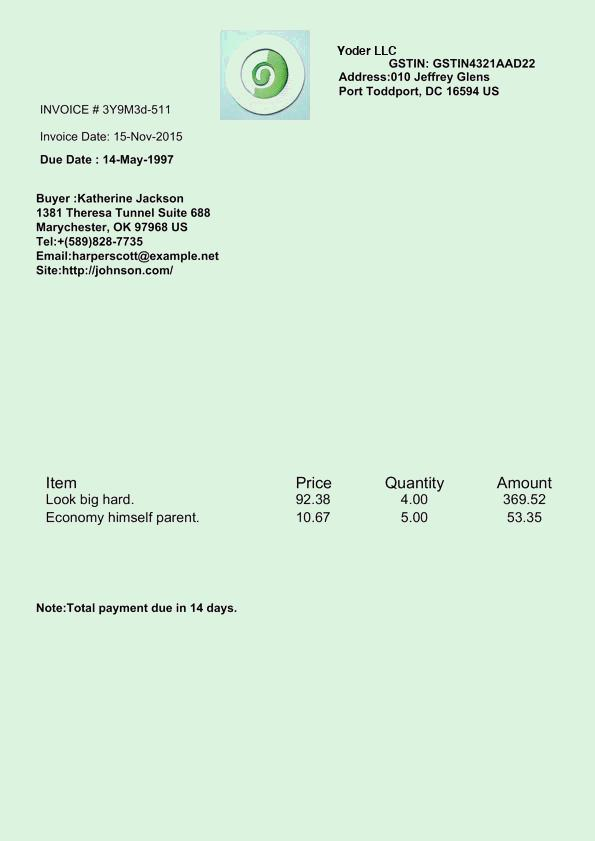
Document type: Invoice